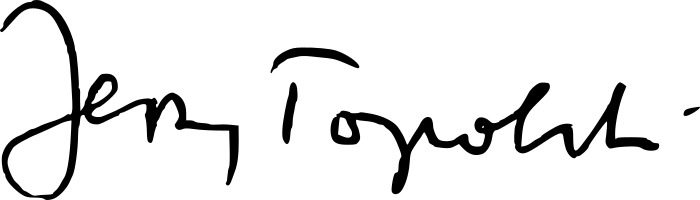
Signature of: jerzy topolski